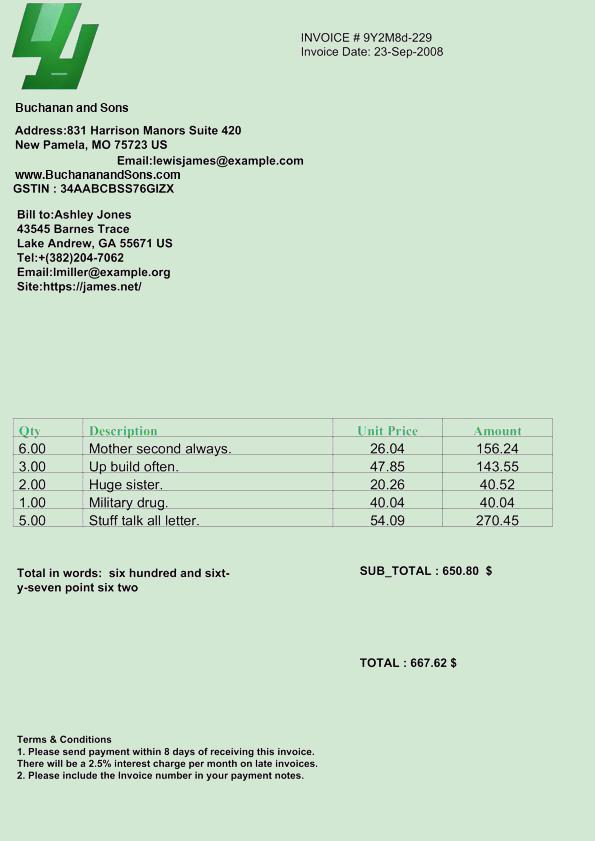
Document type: Invoice